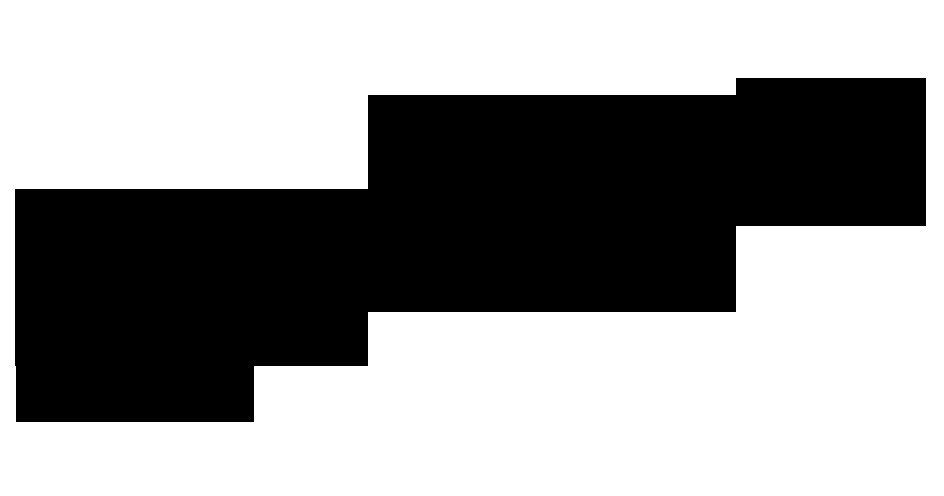
Signature of: león ricaurte